Question: Talk about the condition:
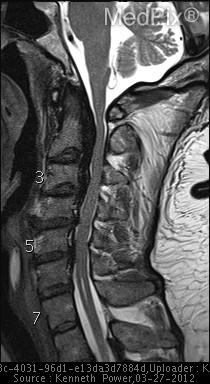
Answer: The disease is discussed as: • 	2:1 M:F, 5th-7th decade
• 	Japanese > Non-Japanese, Diabetes Mellitus (DM) > Non-DM patients
• 	Most frequently seen: C3-5, also T4-7, L1-2
• 	Associated with:  DISH, Ossification of the Ligamentum Flavum (OLF),
• 	Mechanism: not precisely known
• 	Types:
o	Continuous: vertebral + disc involvement
o	Segmental : no disc involvement
o	Mixed: components of both
o	Localized
• 	Surgery
o	ANT: corpectomy (discectomy + vertebral body removal +PLL removal + fusion) w/iliac strut graft reconstruction
o	POST: laminoplasty/laminectomy